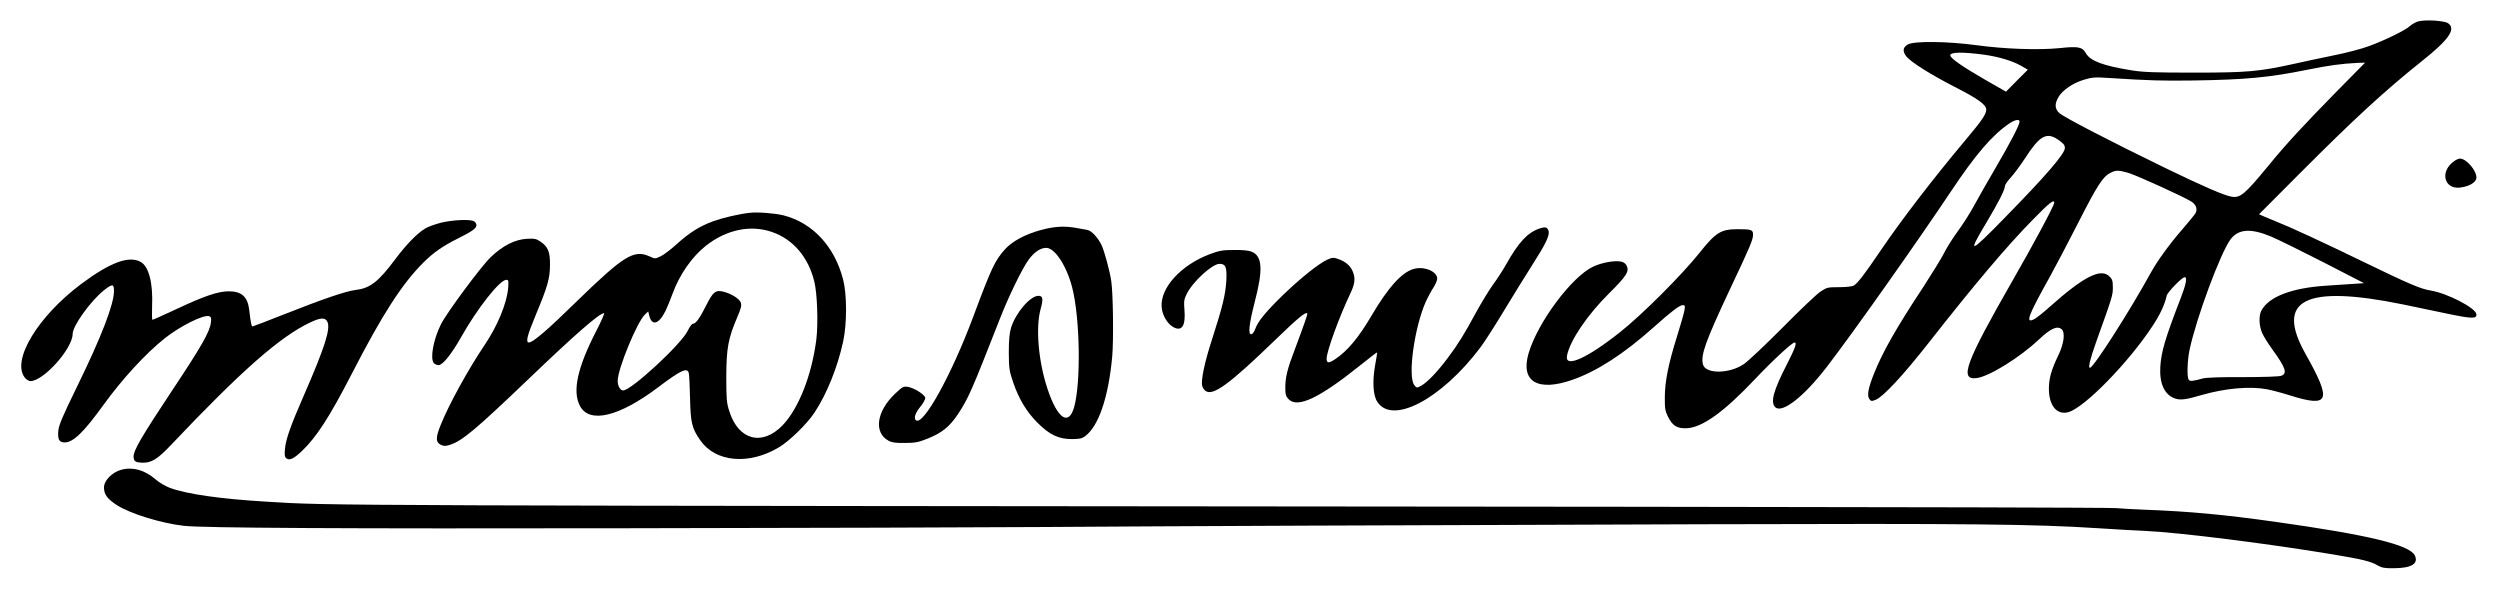
Signature of: khunluang phraya kraisi pleng wephara